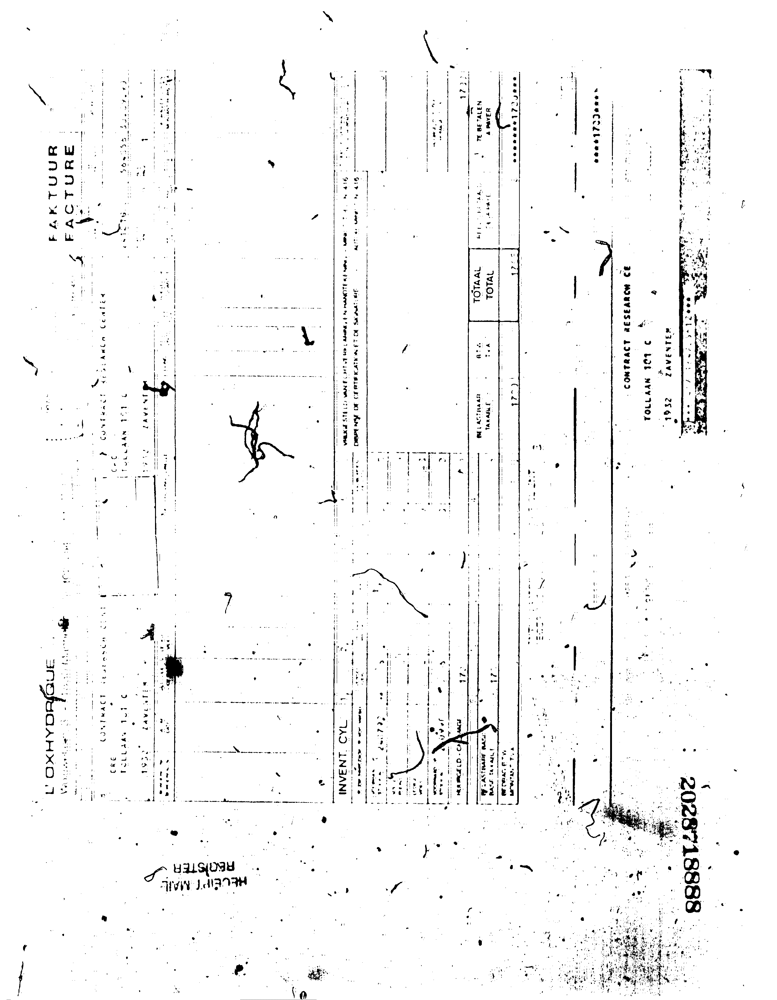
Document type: Invoice